Retrieve the amount in words, amount in figures, name of the payee, date on the cheque, and the bank name from the image.
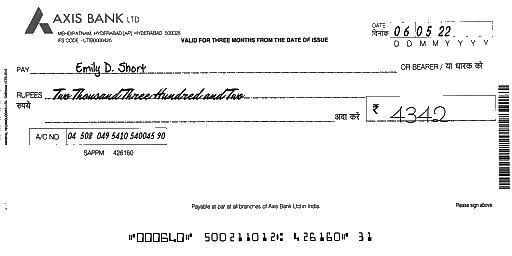
amt_in_words: Two Thousand Three Hundred and Two
amt_in_figures: 4342
payee_name: Emily D. Short
bank_name: AXIS BANK
cheque_date: 06/05/22